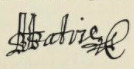
Signature of: robert petrie